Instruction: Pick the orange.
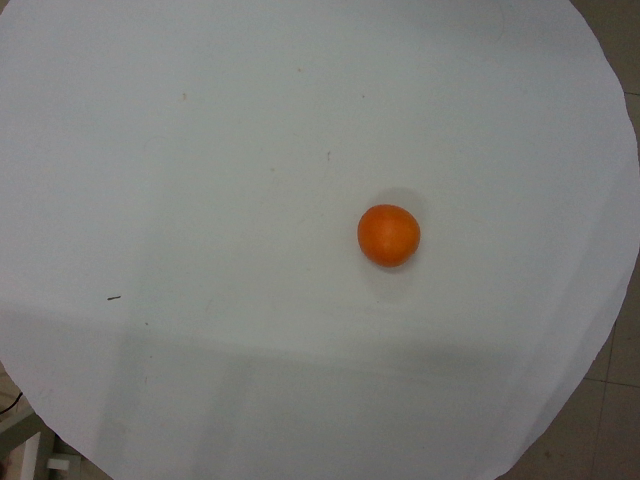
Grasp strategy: vertical